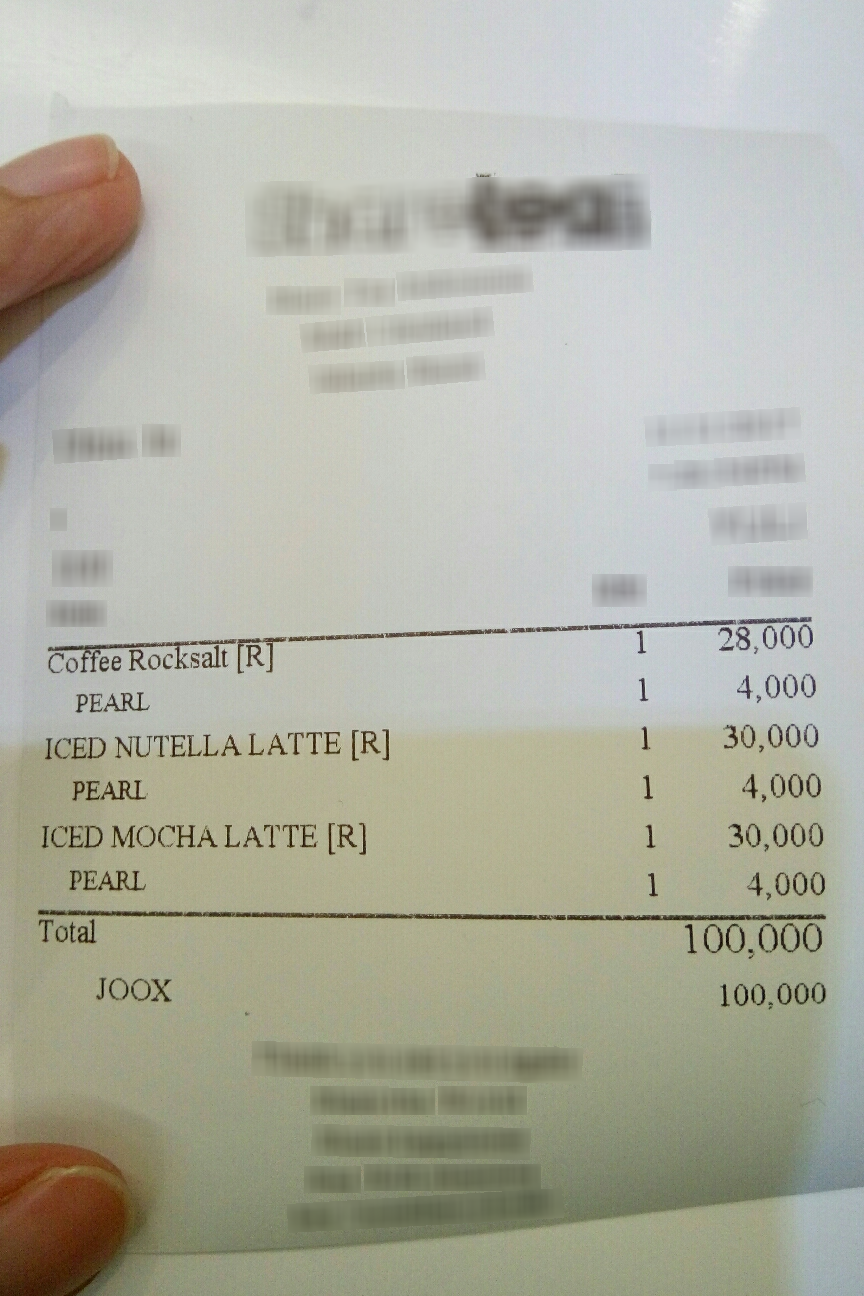
Extraction:
receipt: line_items: name: Coffee Rocksalt [R]
price: 28,000
qty: 1
name: PEARL
price: 4,000
qty: 1
name: ICED NUTELLA LATTE [R]
price: 30,000
qty: 1
name: PEARL
price: 4,000
qty: 1
name: ICED MOCHA LATTE [R]
price: 30,000
qty: 1
name: PEARL
price: 4,000
qty: 1
total: 100,000